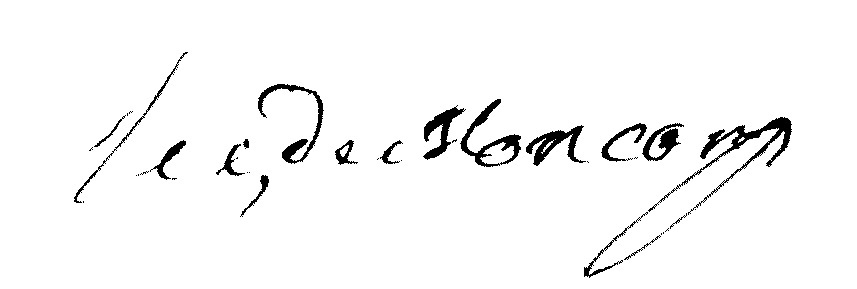
Signature of: jean baptiste lazare rené de moncorps duchesnoy